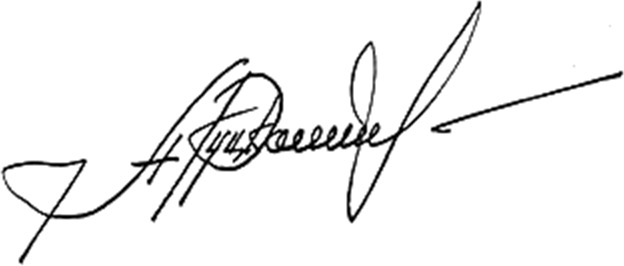
Signature of: alexander rutskoy